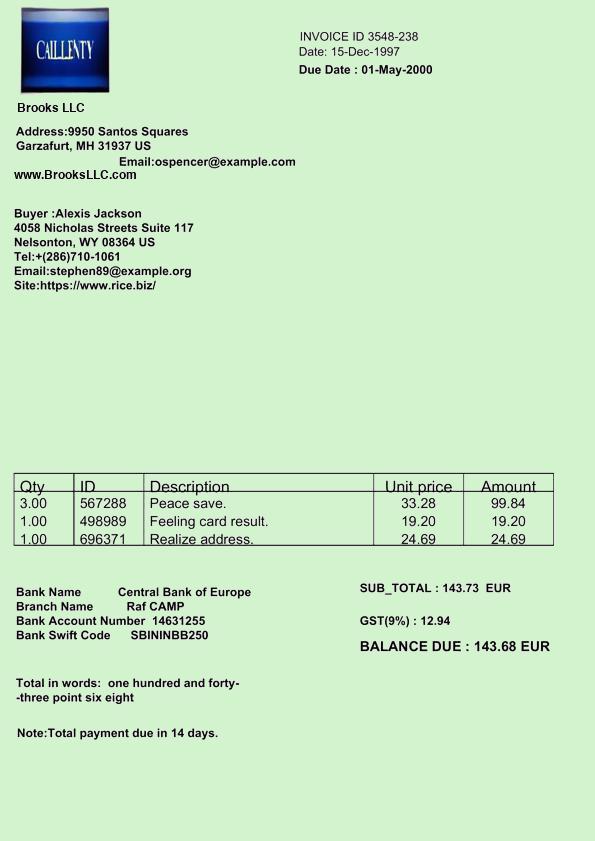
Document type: Invoice